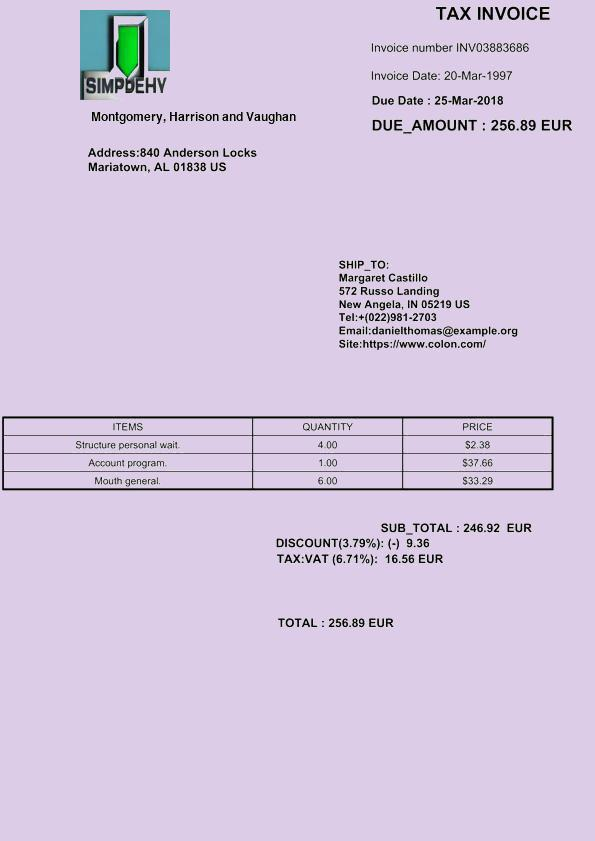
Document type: Invoice